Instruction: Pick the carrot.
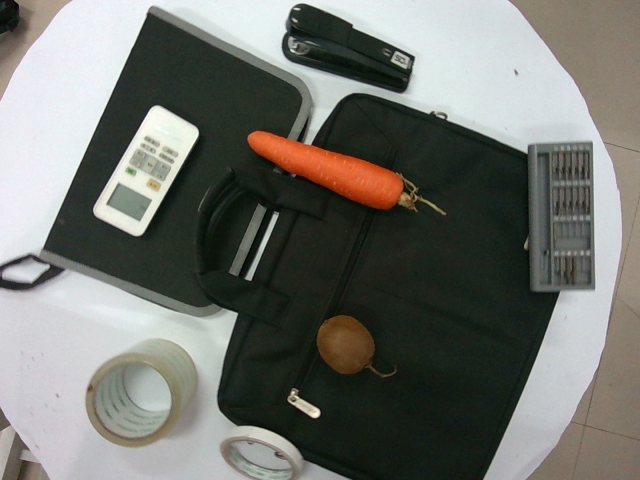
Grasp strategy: vertical